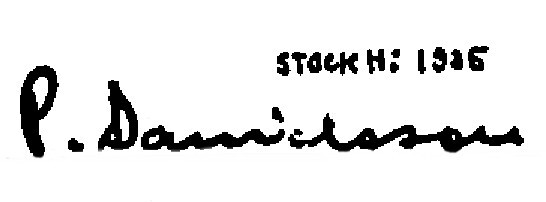
Signature of: pehr danielsson